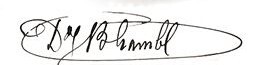
Signature of: jan baptista lambl